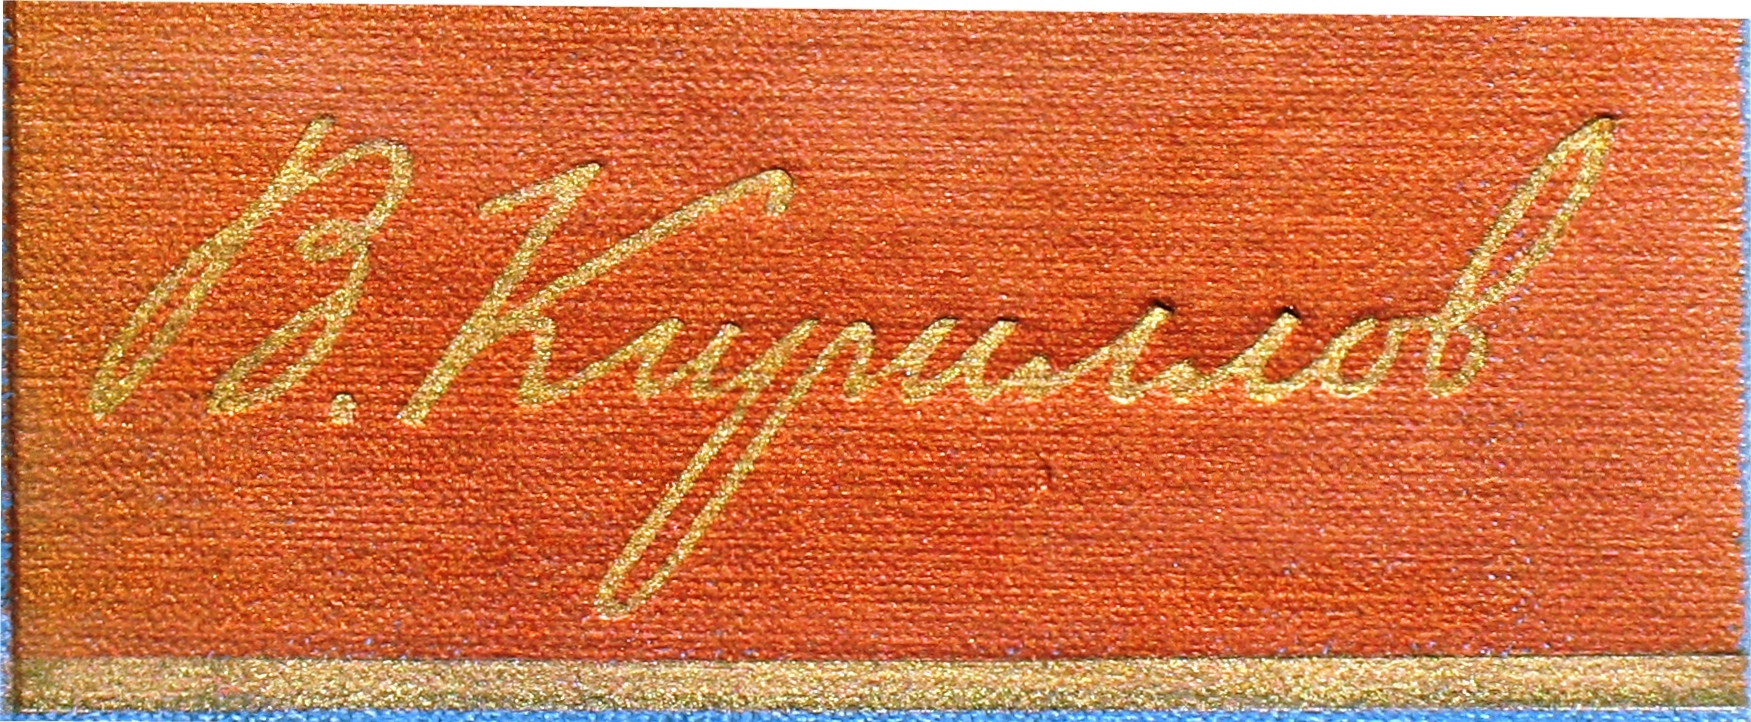
Signature of: vladimir kirillov